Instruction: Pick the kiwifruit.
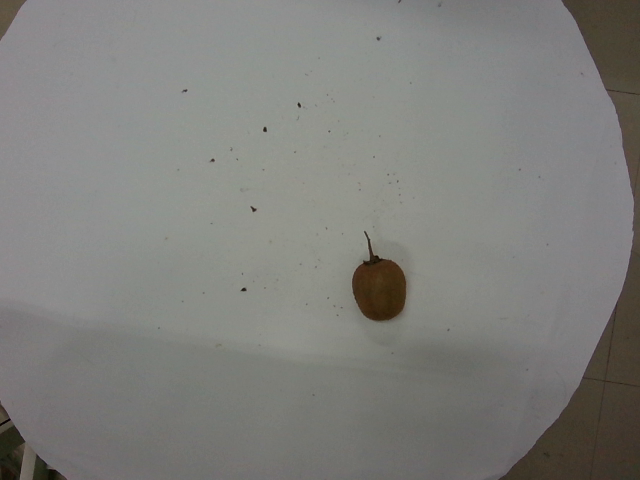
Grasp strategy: vertical